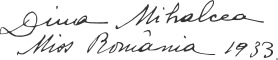
Signature of: dina mihalcea